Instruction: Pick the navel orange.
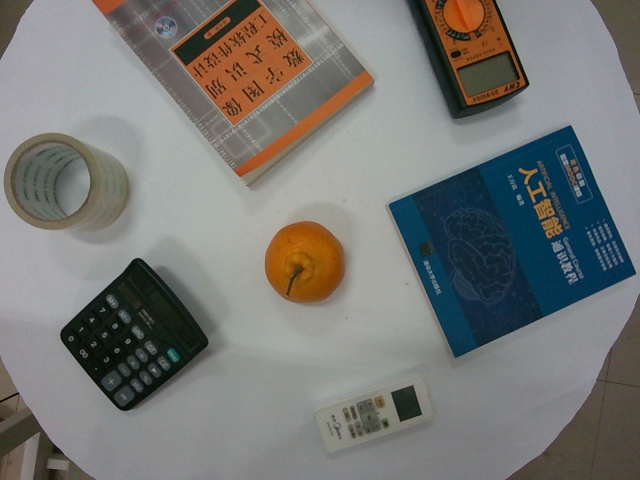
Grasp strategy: vertical